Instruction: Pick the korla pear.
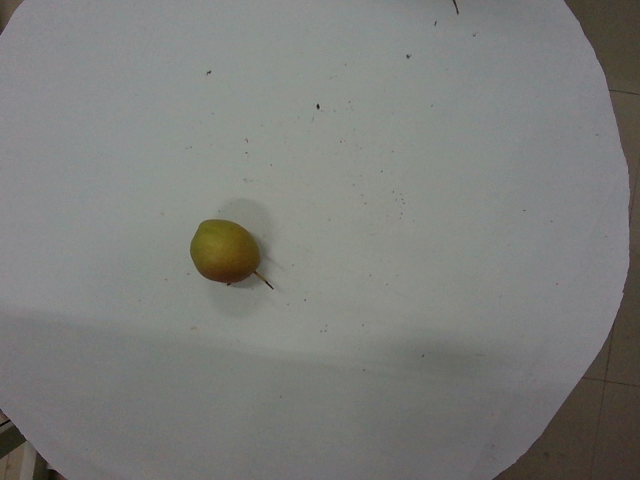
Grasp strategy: vertical